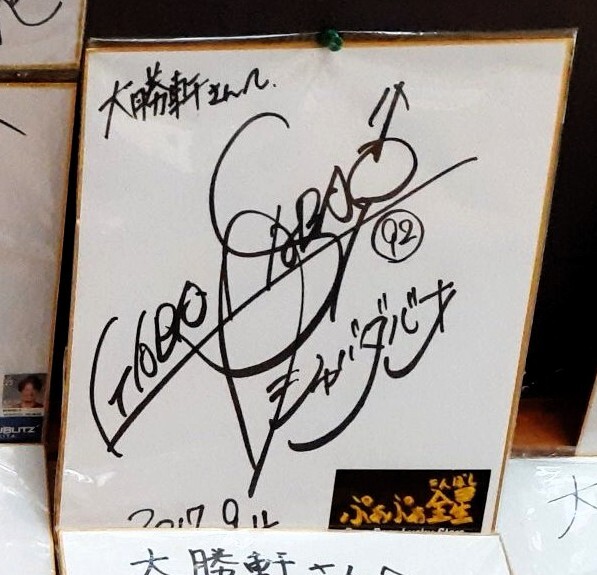
Signature of: dabao shaba